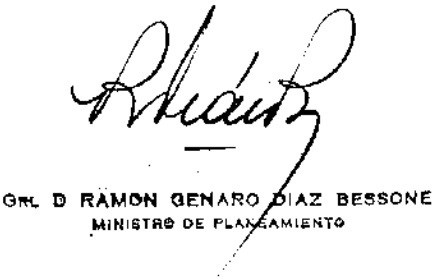
Signature of: ramón genaro díaz bessone